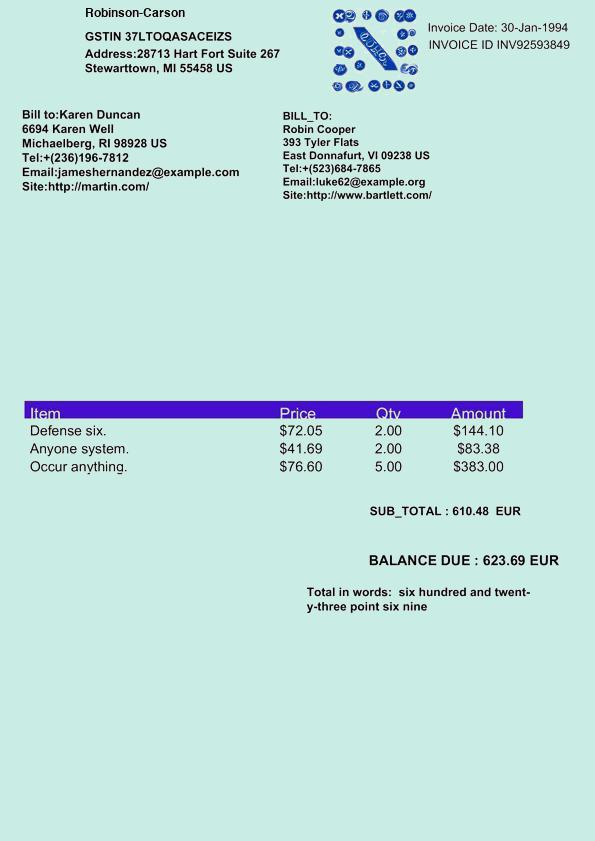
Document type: Invoice